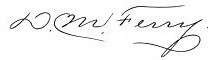
Signature of: dexter m ferry